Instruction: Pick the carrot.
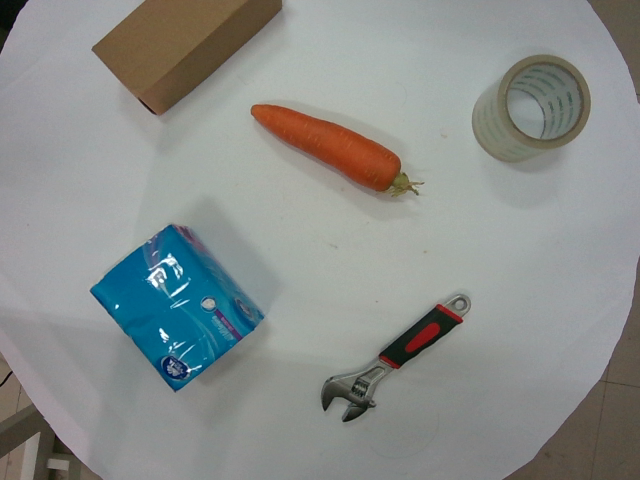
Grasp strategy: vertical